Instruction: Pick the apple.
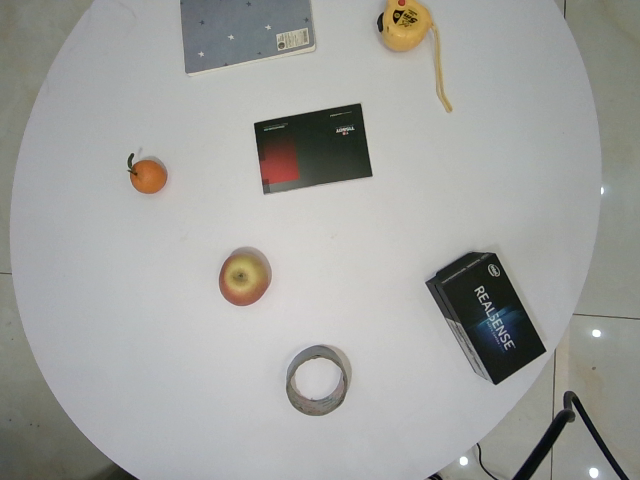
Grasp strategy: vertical